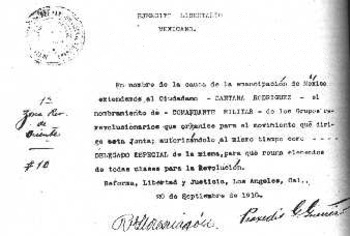
Signature of: santana rodríguez palafox